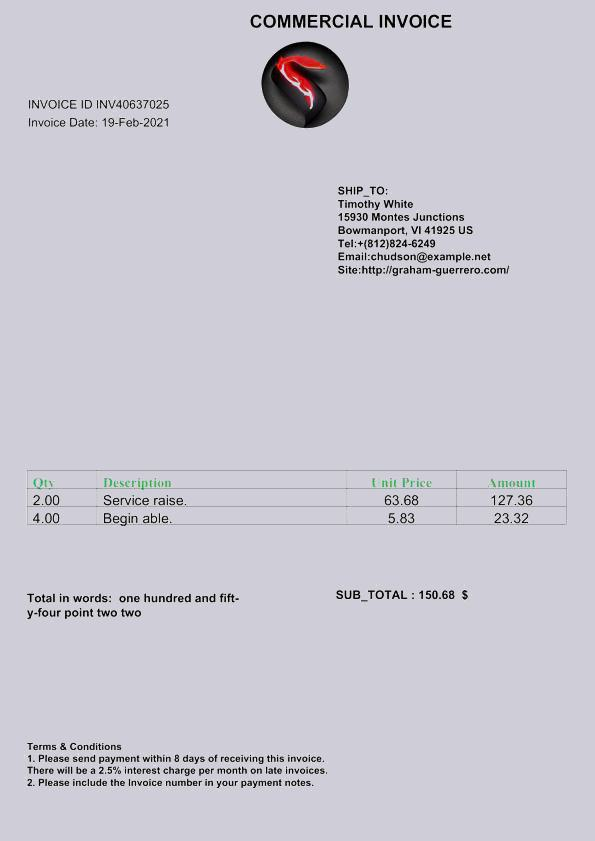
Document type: Invoice